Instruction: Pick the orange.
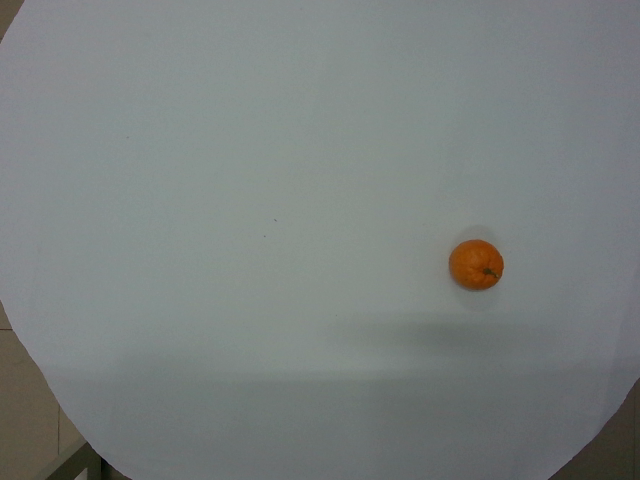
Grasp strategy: vertical